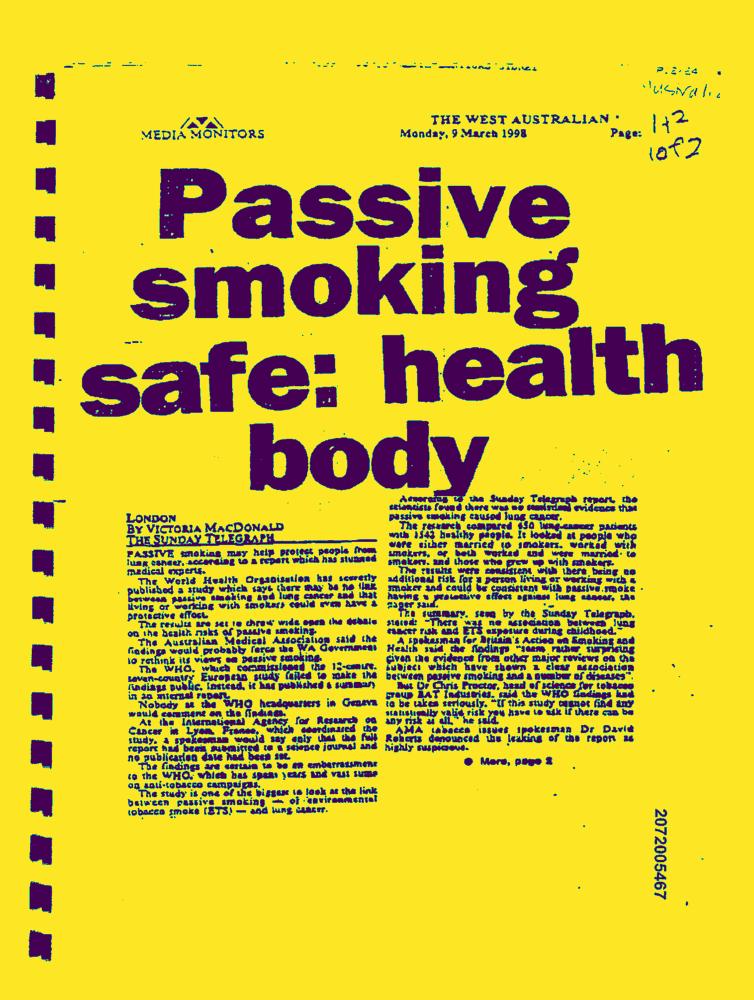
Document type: News-Article